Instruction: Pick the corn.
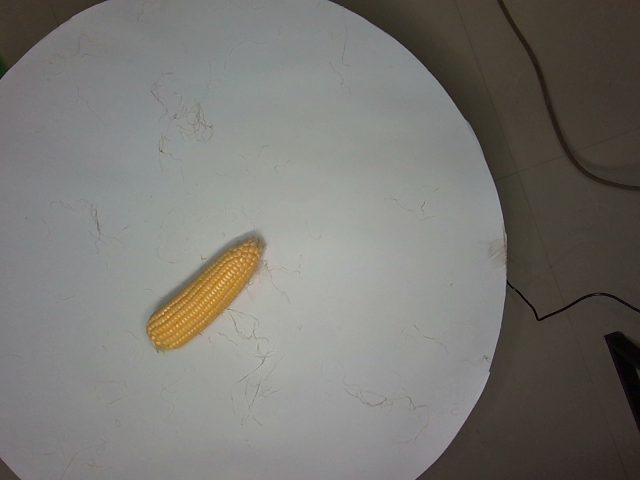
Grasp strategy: vertical